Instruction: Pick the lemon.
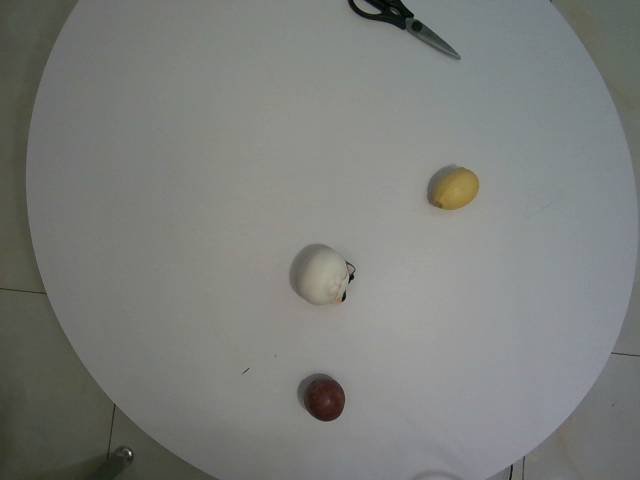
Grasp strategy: vertical